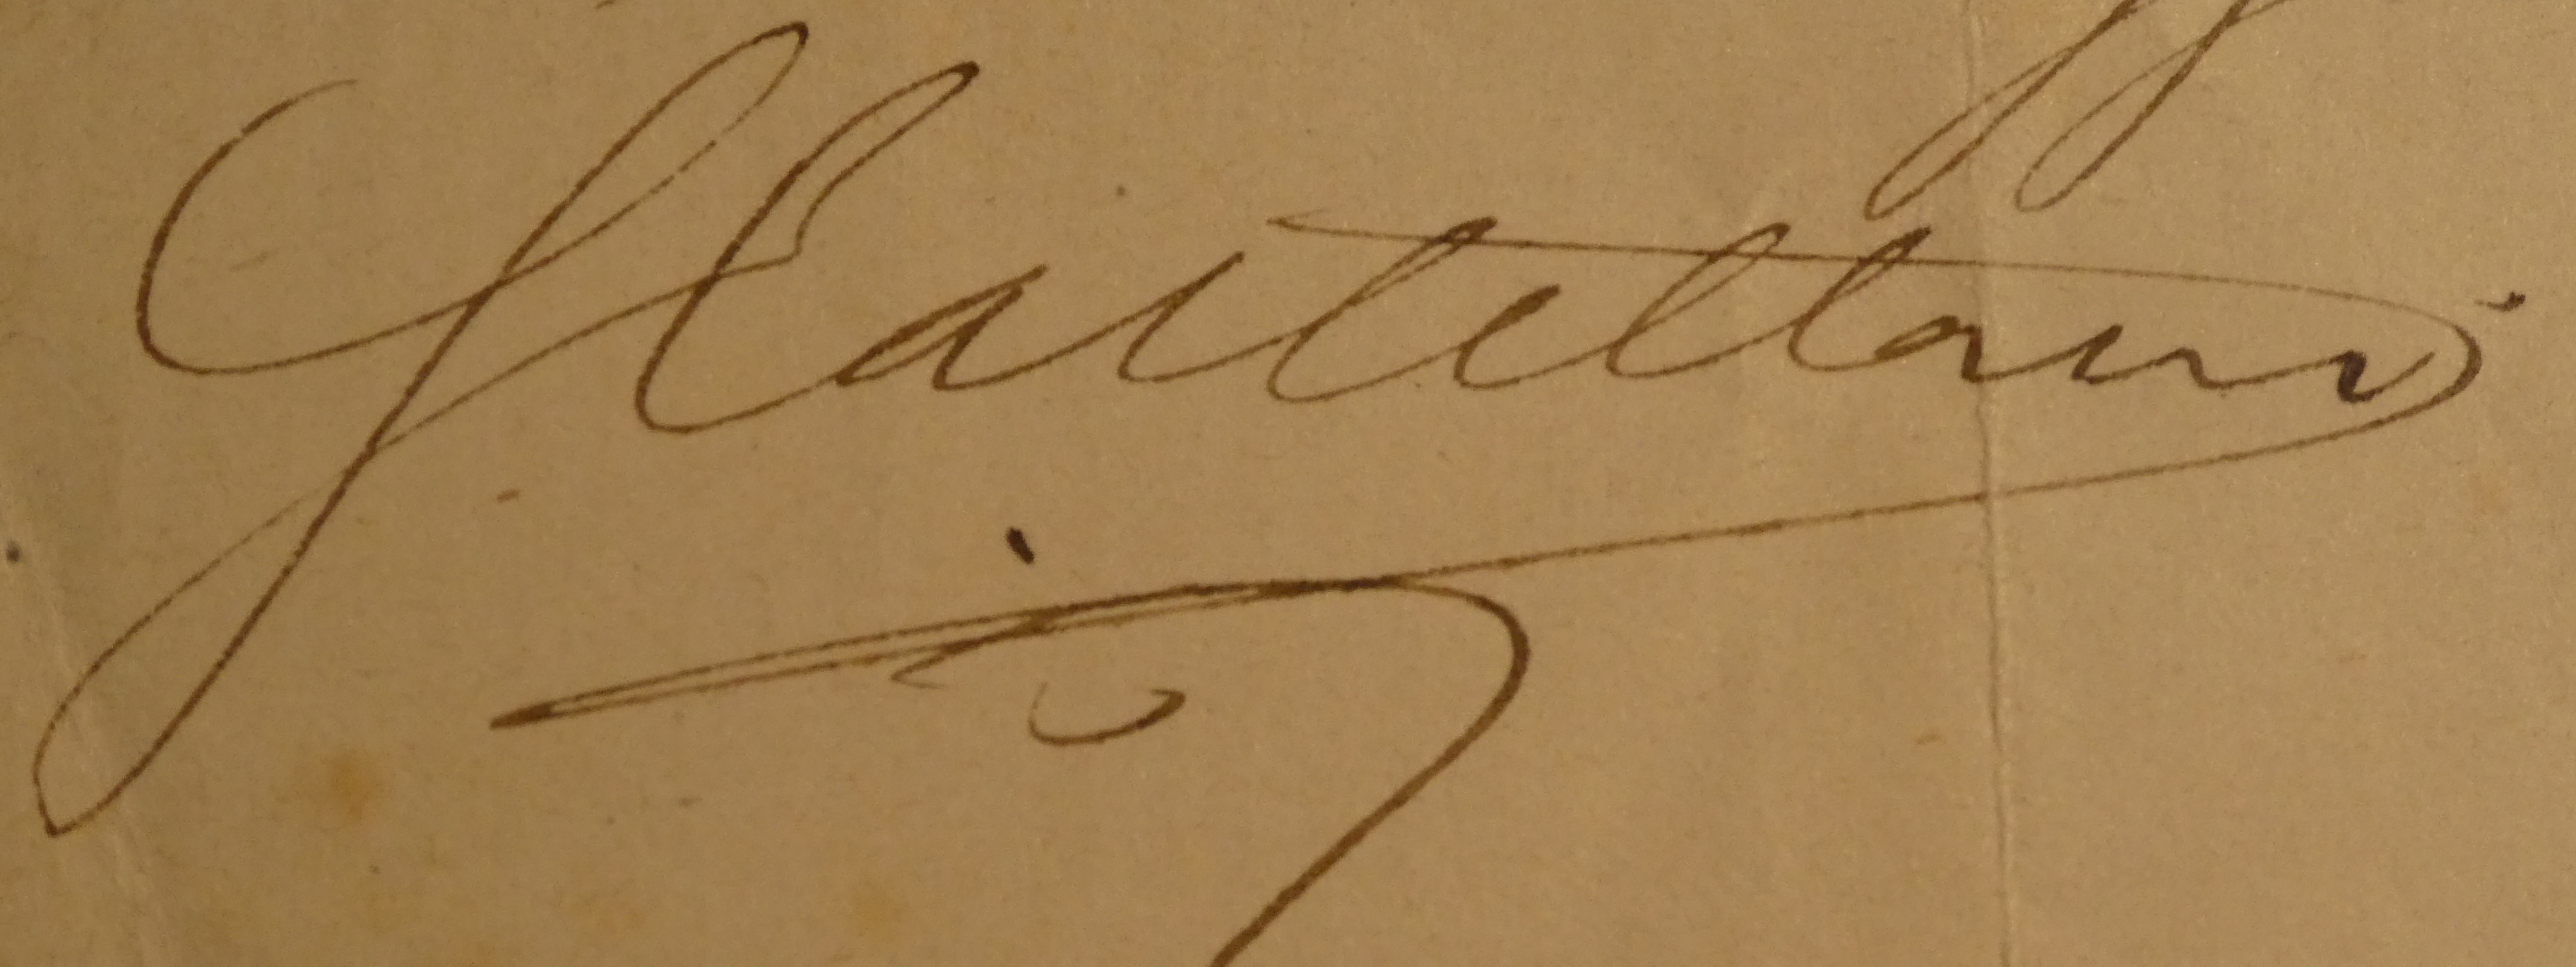
Signature of: guglielmo castellani